Question: What is the address or location of the property listed in the document?
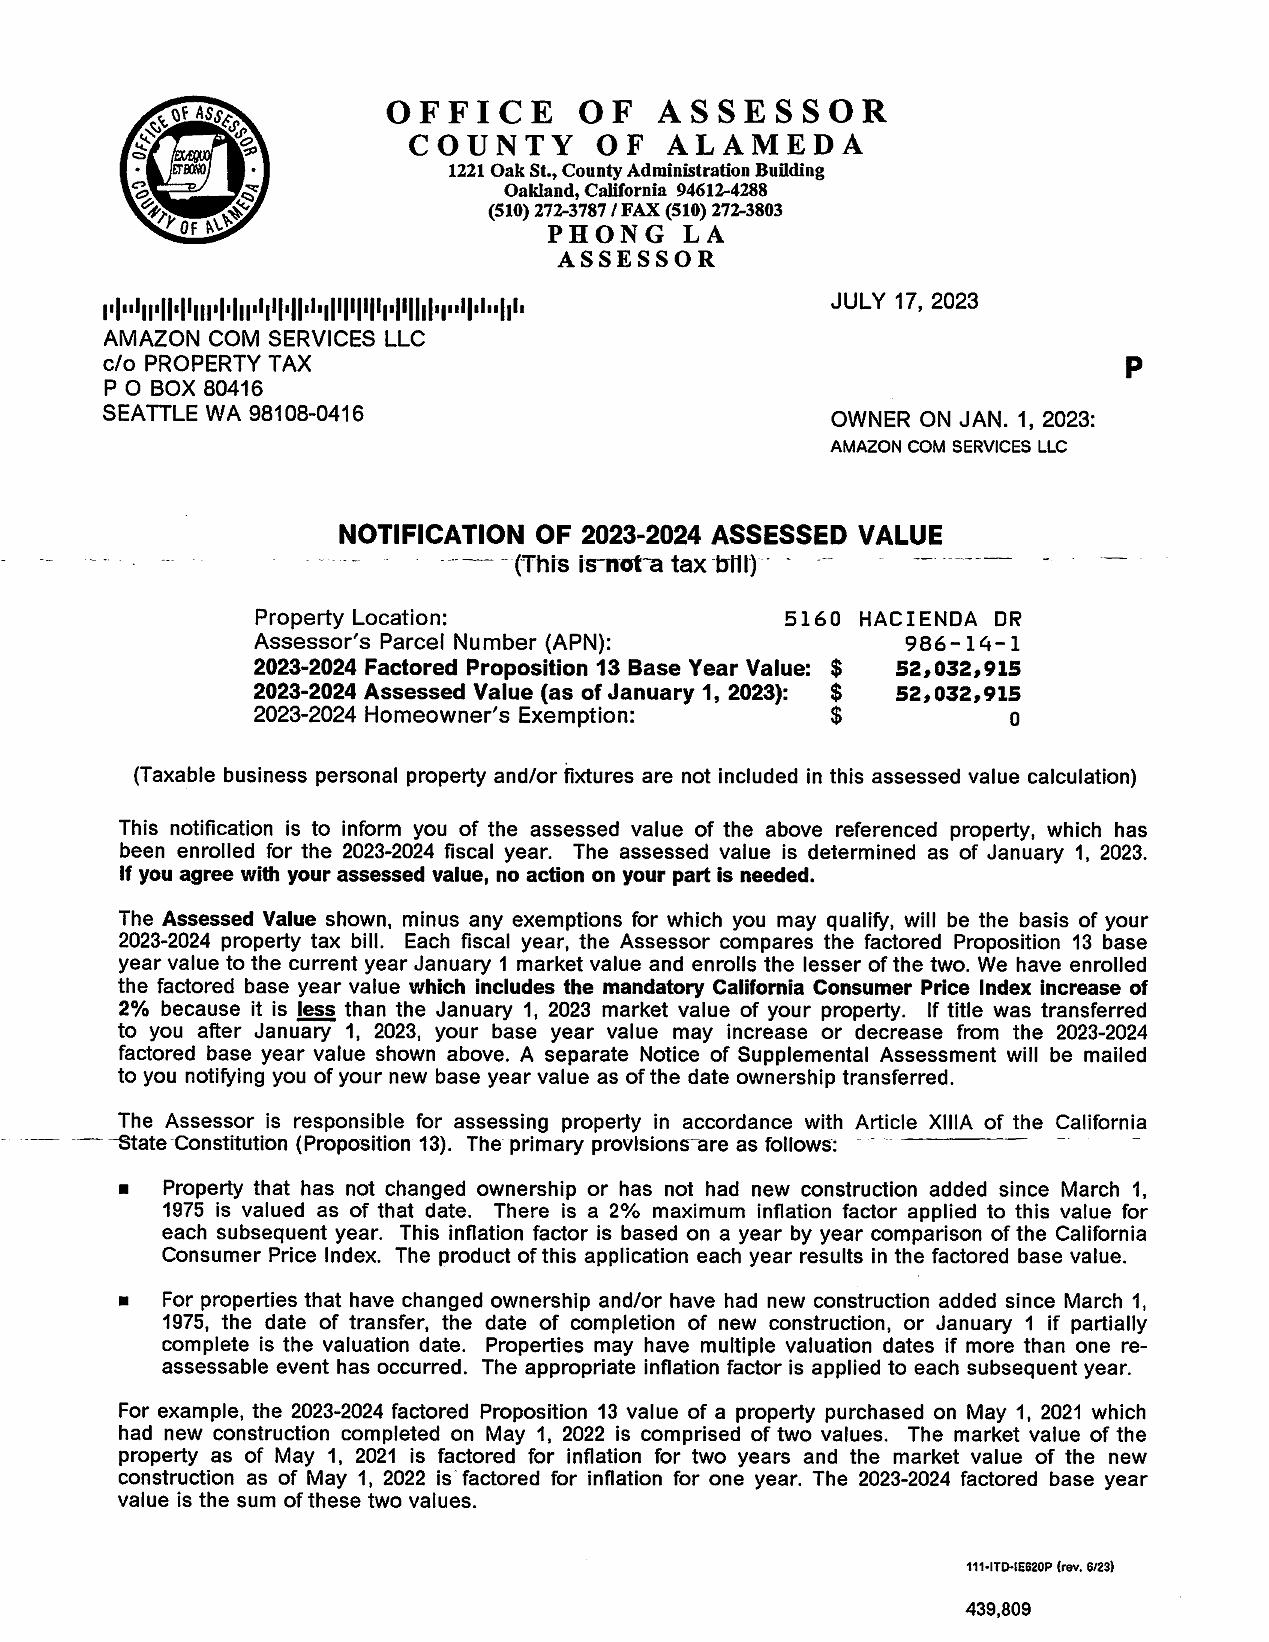
Answer: "5160 HACIENDA DR"